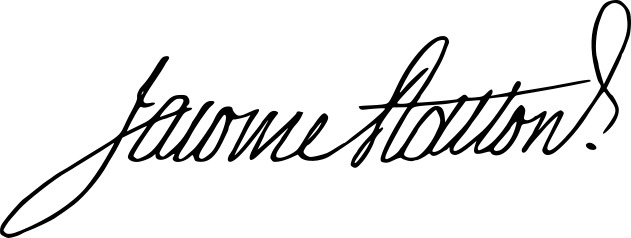
Signature of: jácome ratton